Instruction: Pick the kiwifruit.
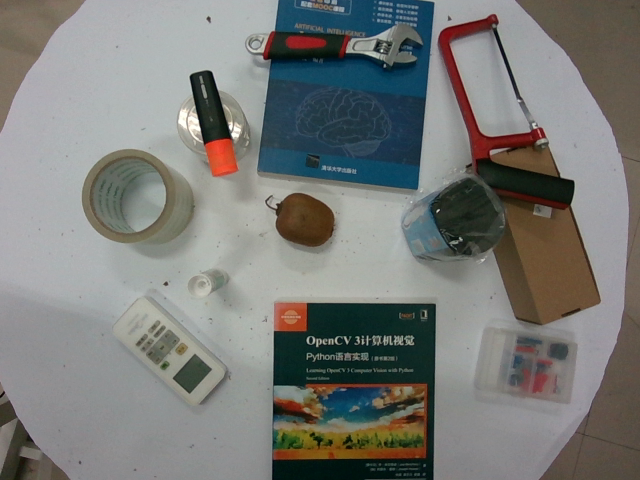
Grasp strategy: vertical